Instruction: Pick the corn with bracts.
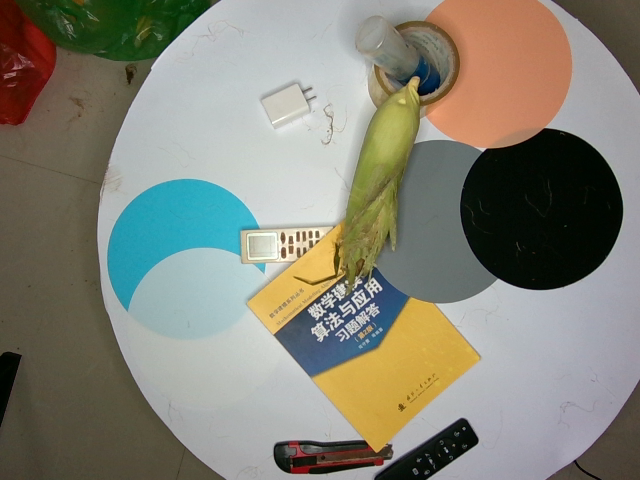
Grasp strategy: vertical